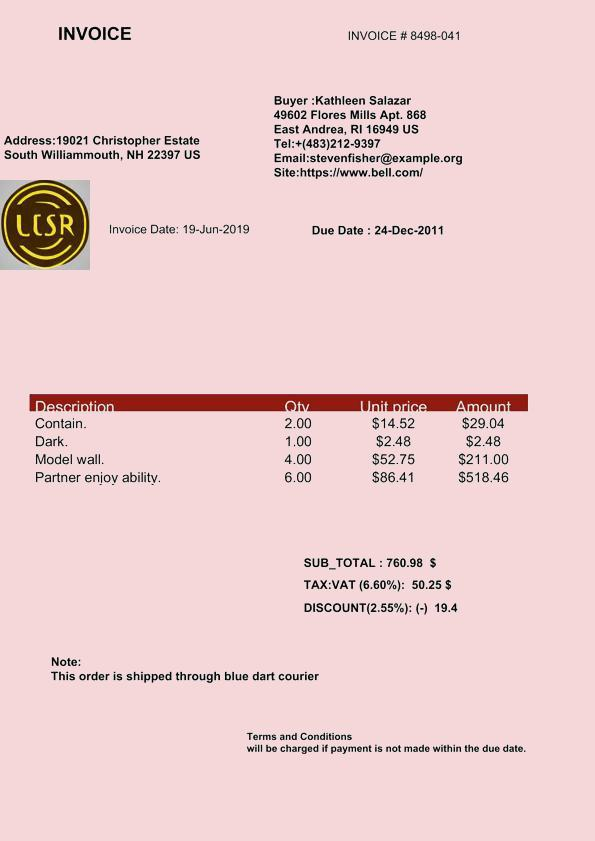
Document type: Invoice